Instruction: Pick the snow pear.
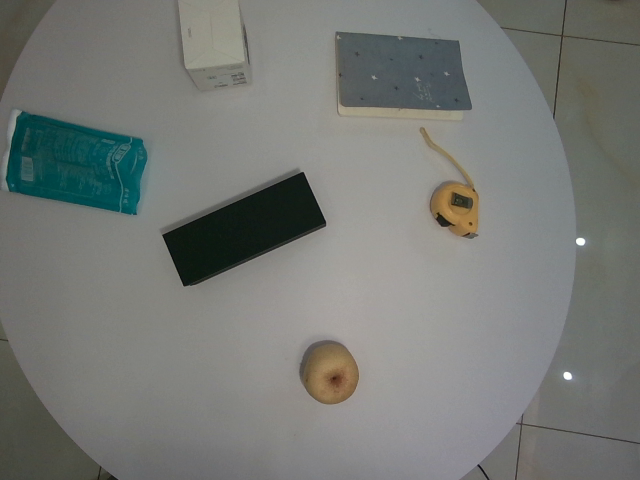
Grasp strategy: vertical